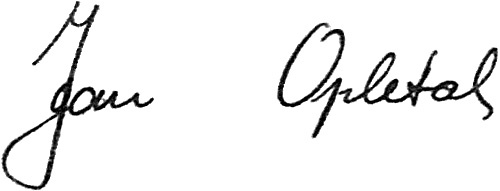
Signature of: jan opletal